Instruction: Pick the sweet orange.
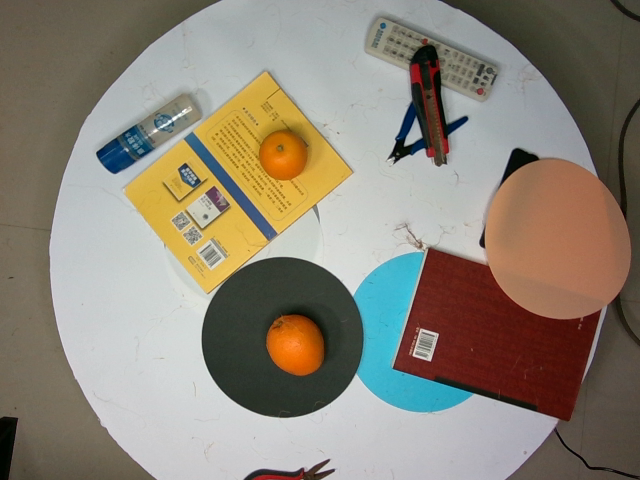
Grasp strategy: vertical